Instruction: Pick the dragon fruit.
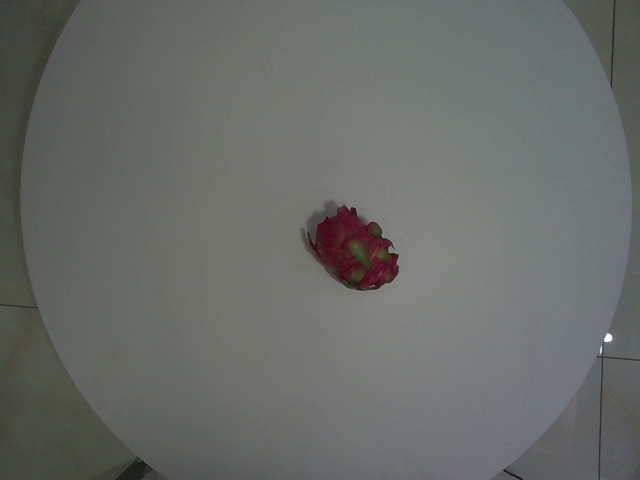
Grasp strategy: vertical